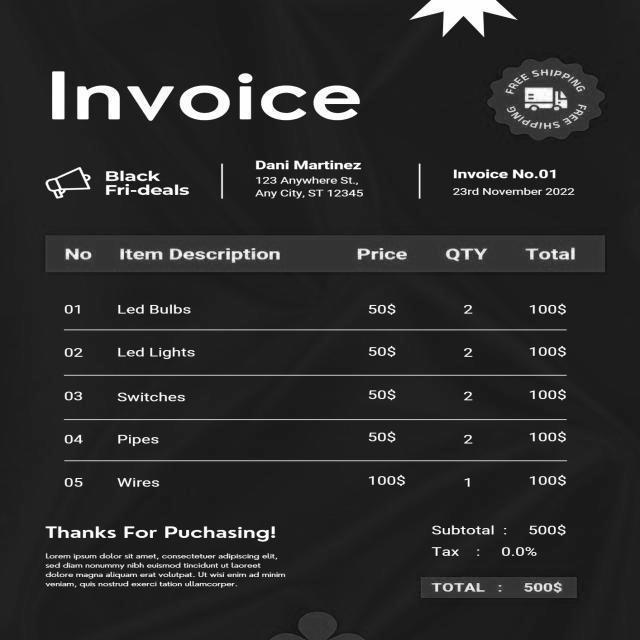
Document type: Invoice